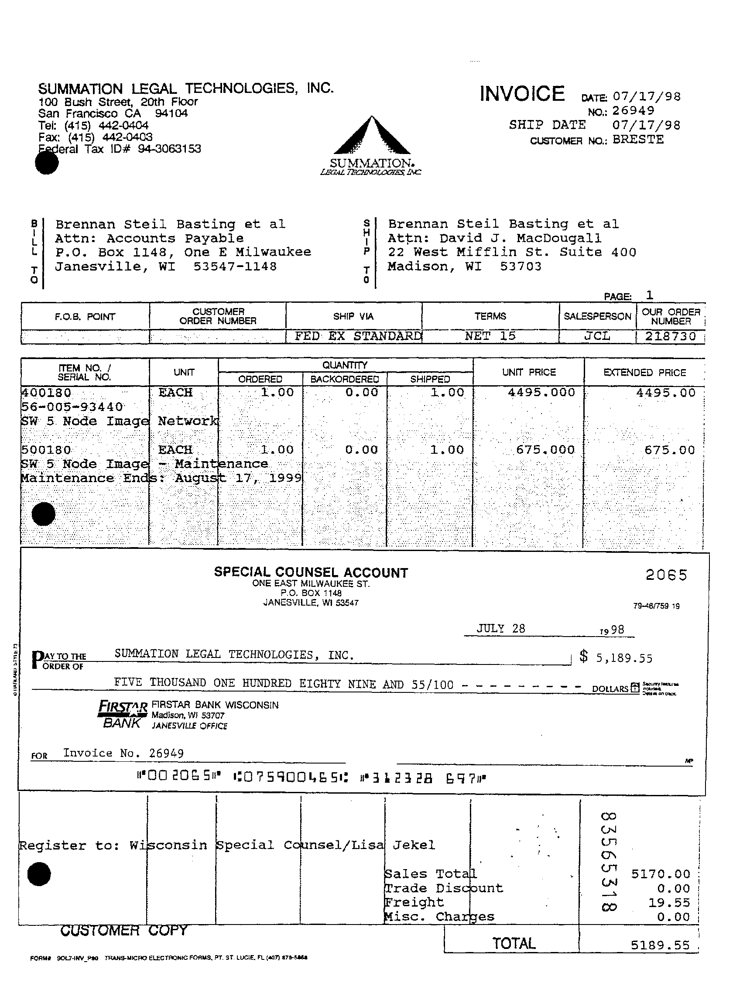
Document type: Invoice